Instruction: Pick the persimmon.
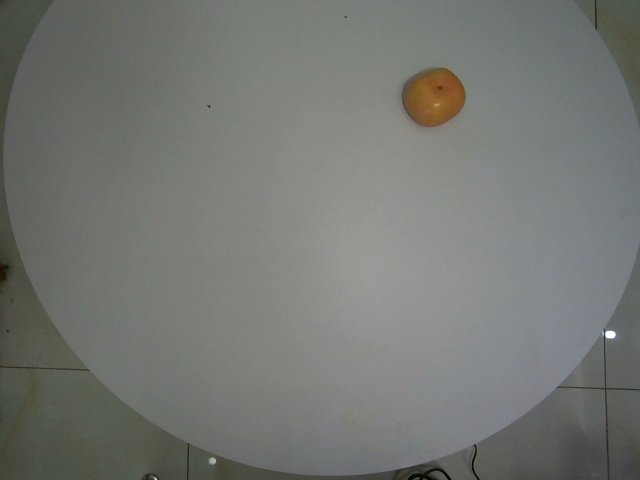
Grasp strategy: vertical